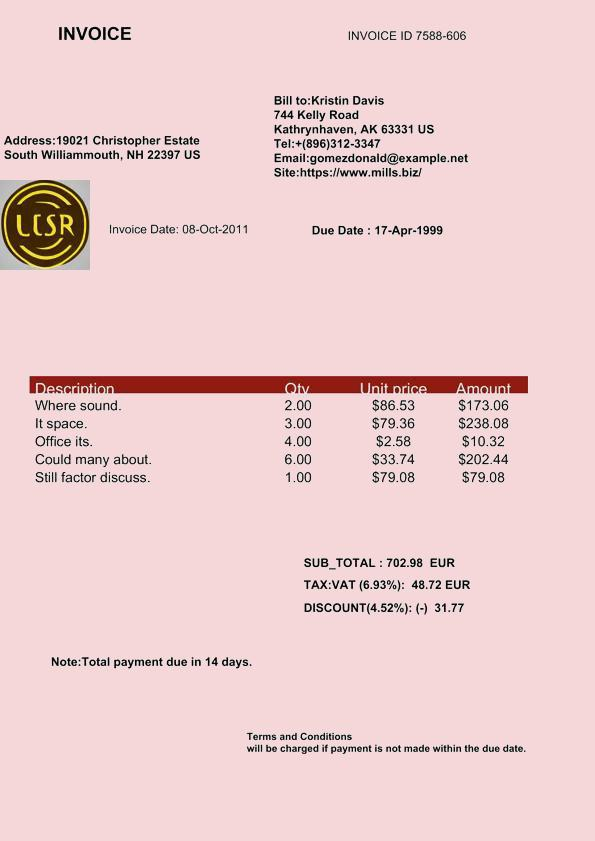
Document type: Invoice